Question: How is the history relevant to the case?
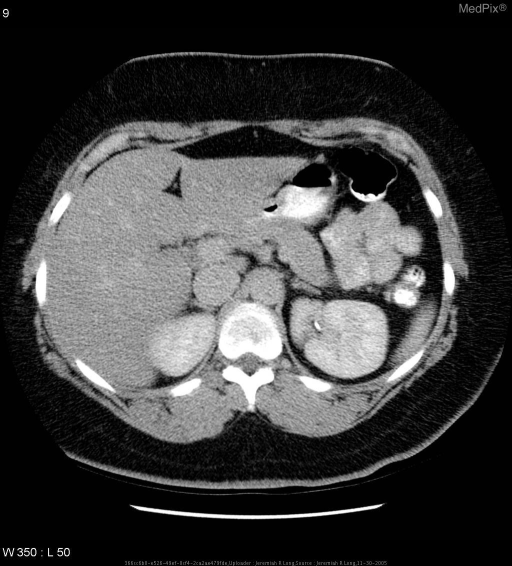
Answer: The patient's history of 36 year old female with a liver mass. is key in understanding the case.